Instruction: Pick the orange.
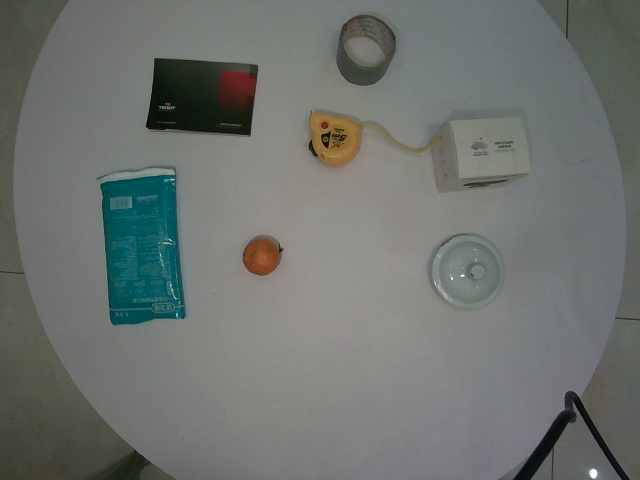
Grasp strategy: vertical